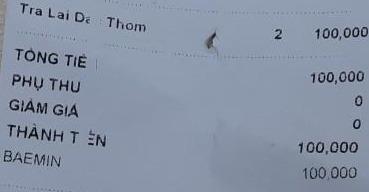
<table>
<tr>
<td>Tra Lai Dac Thom</td>
<td>2</td>
<td>100,000</td>
</tr>
</table>

Tra Lai Dac Thom 2 100,000
TỔNG TIỀN 100,000
PHỤ THU 0
GIẢM GIÁ 0
THÀNH TIỀN 100,000
BAEMIN 100,000